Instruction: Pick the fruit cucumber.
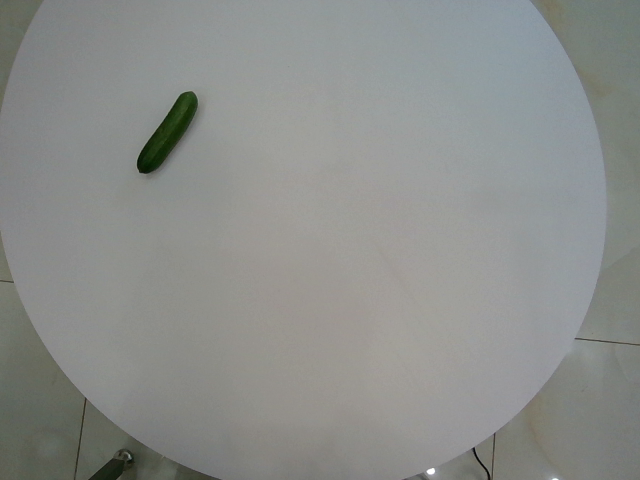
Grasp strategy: vertical